Question: What jurisdiction, city, or county is the document associated with?
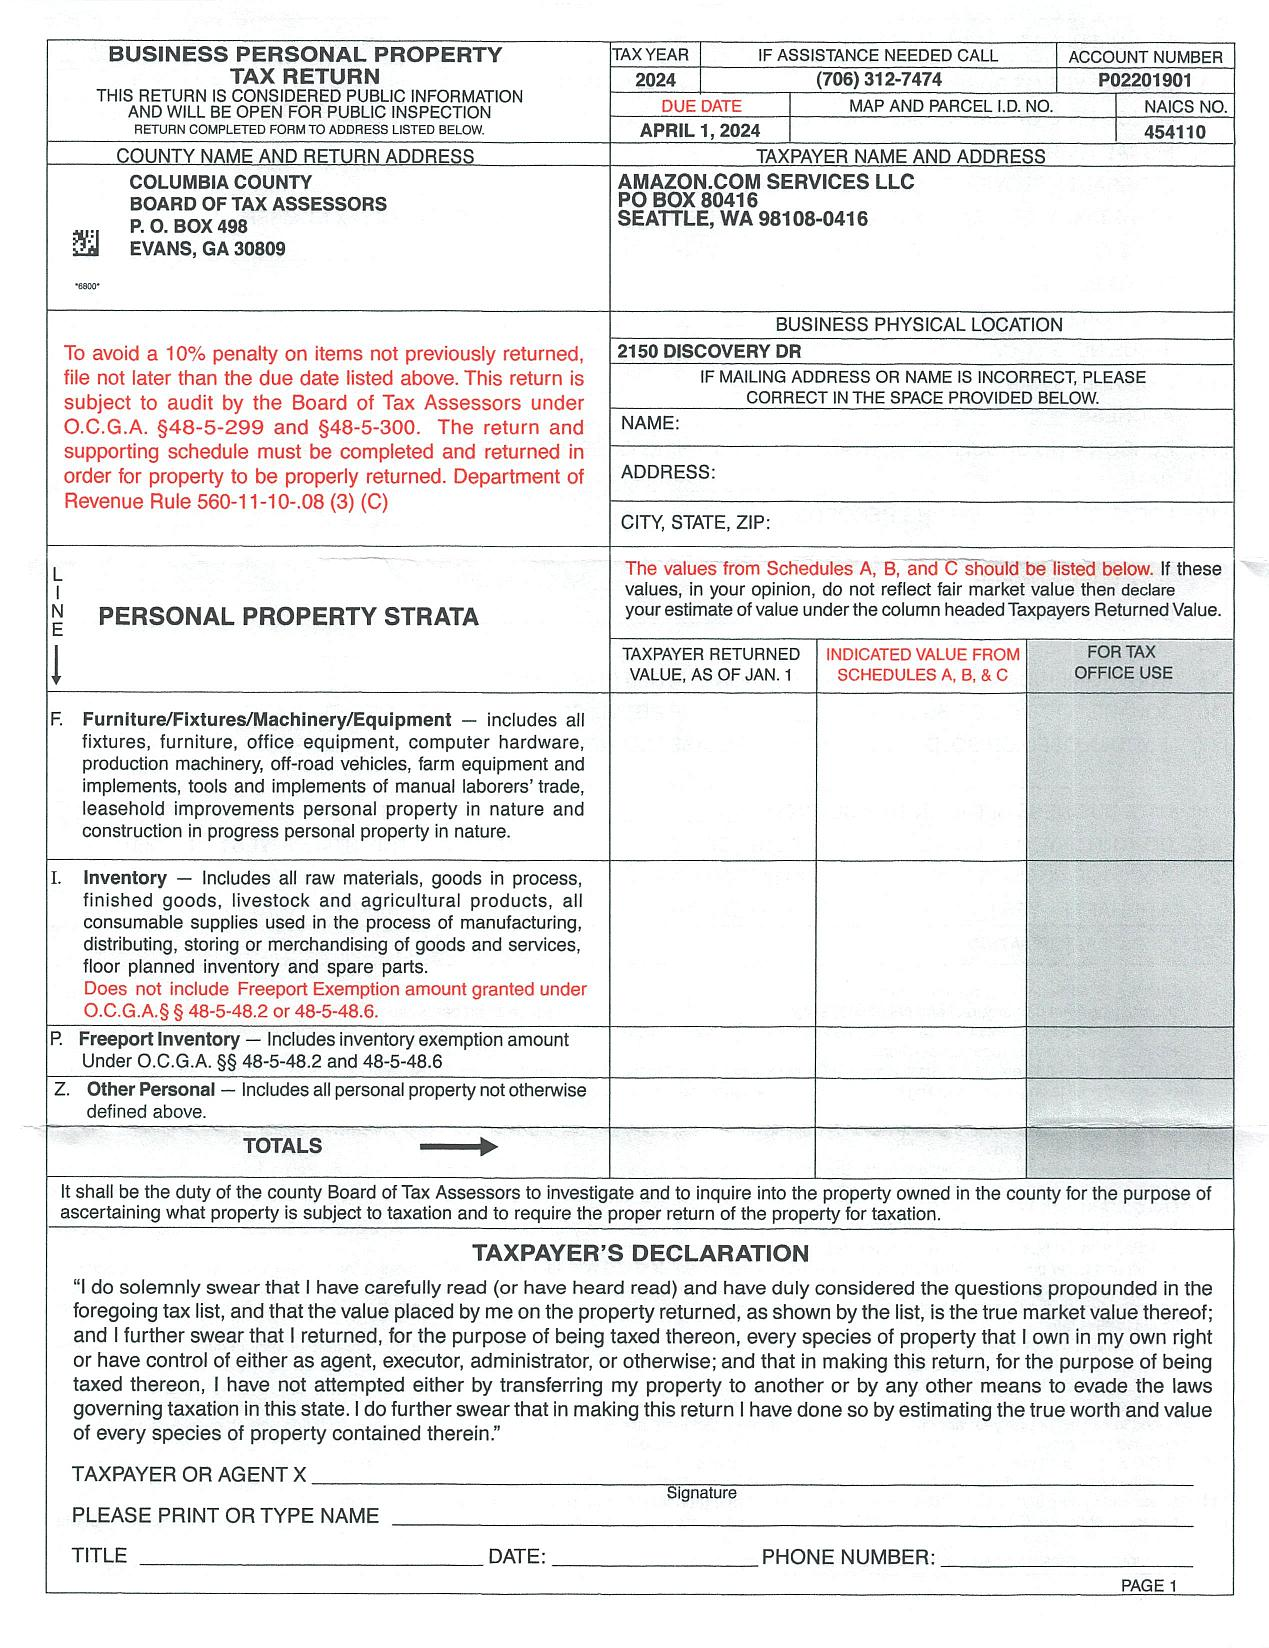
Answer: "Columbia County"